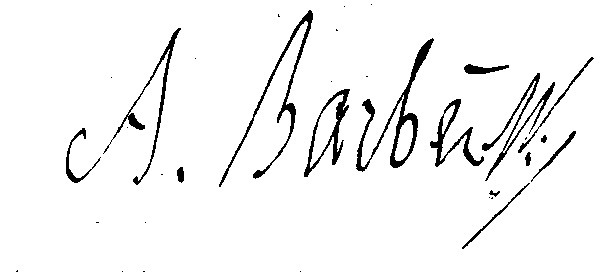
Signature of: armand barbes